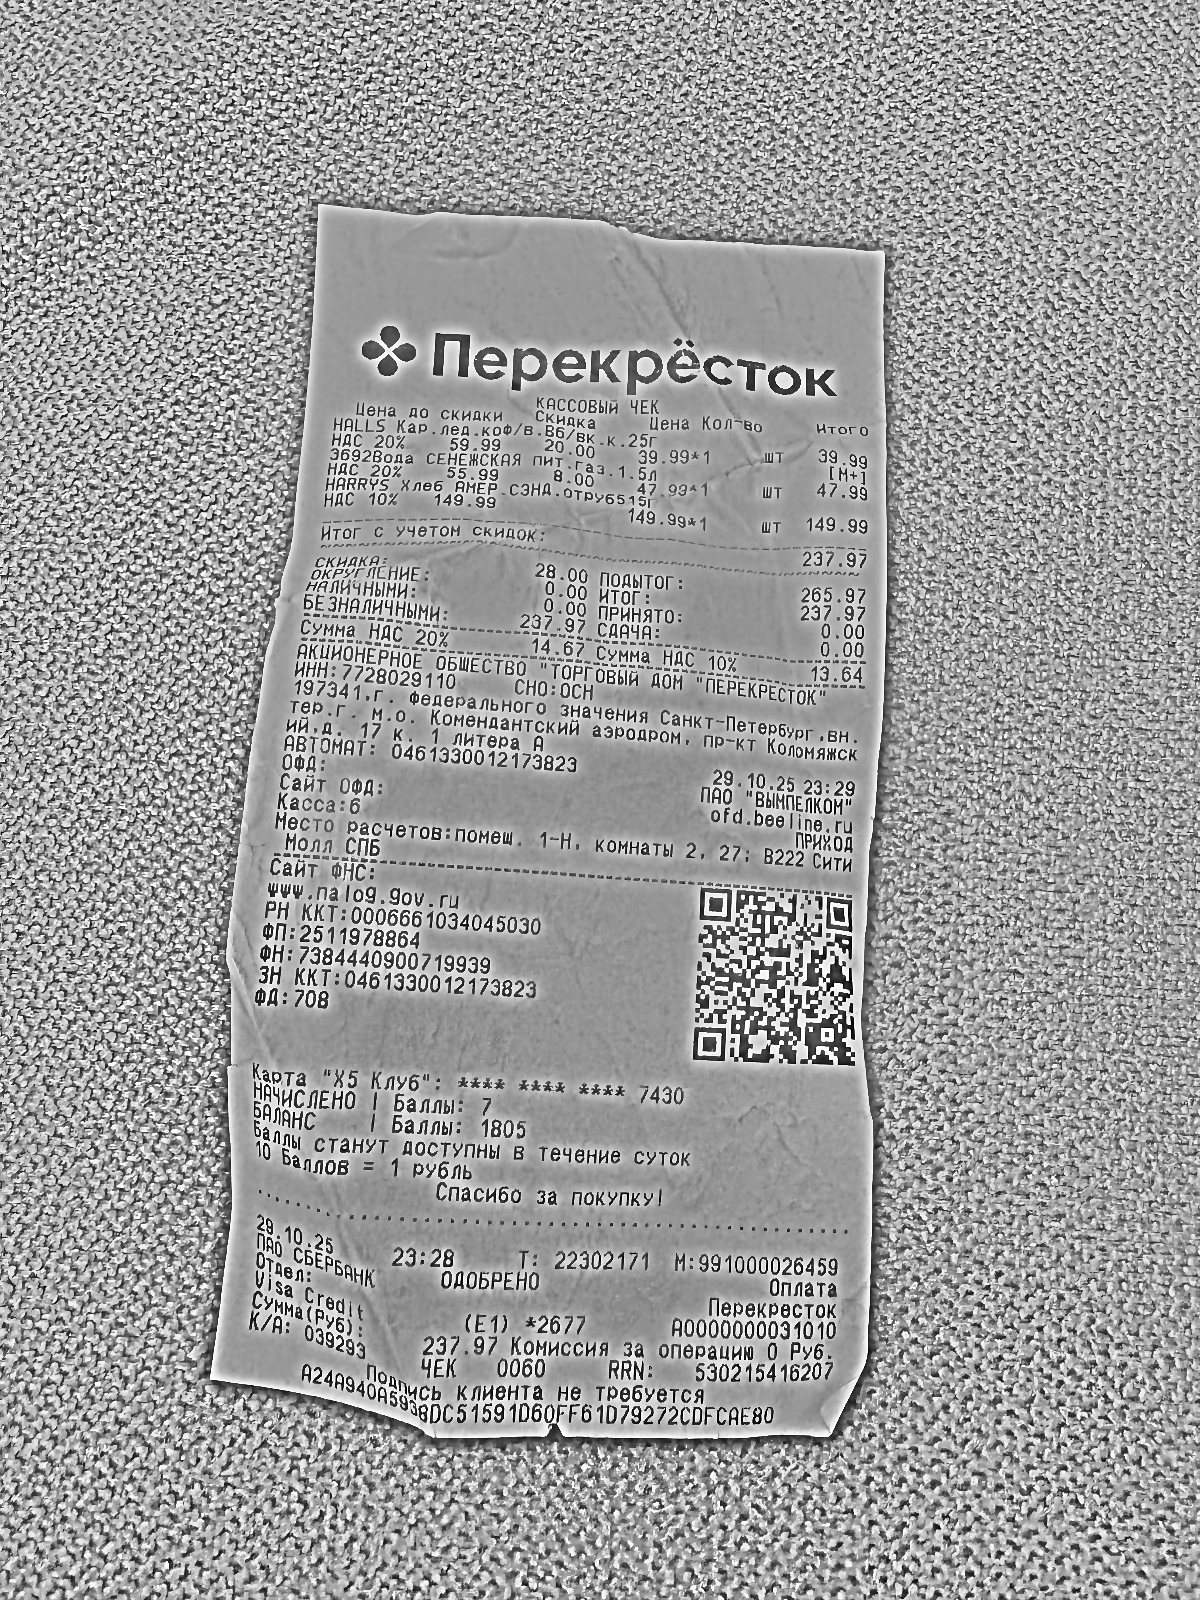
Продавец: АКЦИОНЕРНОЕ ОБЩЕСТВО "ТОРГОВЫЙ ДОМ "ПЕРЕКРЕСТОК"
ИНН: 7728029110
Дата: 29.10.25
Товары: HALLS Кар.лед.коф/в.Вб/вк.к.25г; 3692ВОДА СЕНЕЖСКАЯ пит.газ. 1.5л; HARRYS Хлеб АМЕР.СЭНД.отруб515г
Количество: 1; 1; 1
Цена: 59.99; 55.99; 149.99
Сумма: 39.99; 47.99; 149.99
Итого: 237.97